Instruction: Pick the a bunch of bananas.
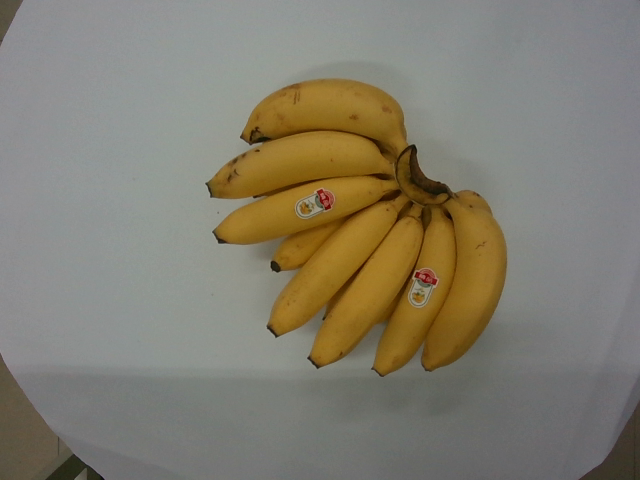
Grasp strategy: vertical